Question: What is the suspected problem?
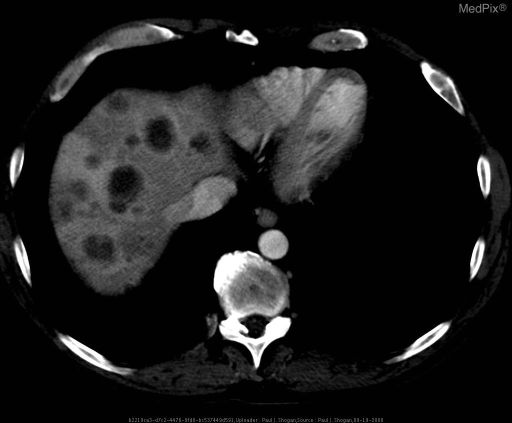
Answer: The findings suggest Contrast enhanced images through the liver, obtained during the hepatic arterial phase and viewed with liver windows, shows multiple nodular hypodensities throughout the liver parenchyma, with surrounding peripheral rim enhancement and associated wedge-shaped high-attenuation areas.

Contrast enhanced image through the pancreas shows a hypodense mass in the body. Note the attenuation difference between the tumor and the avidly enhancing normal pancreas.. Contrast enhanced images through the liver, obtained during the hepatic arterial phase and viewed with liver windows, shows multiple nodular hypodensities throughout the liver parenchyma, with surrounding peripheral rim enhancement and associated wedge-shaped high-attenuation areas.. The patient might have a history of 52 yo male with RUQ pain and abnormal liver associated enzymes..